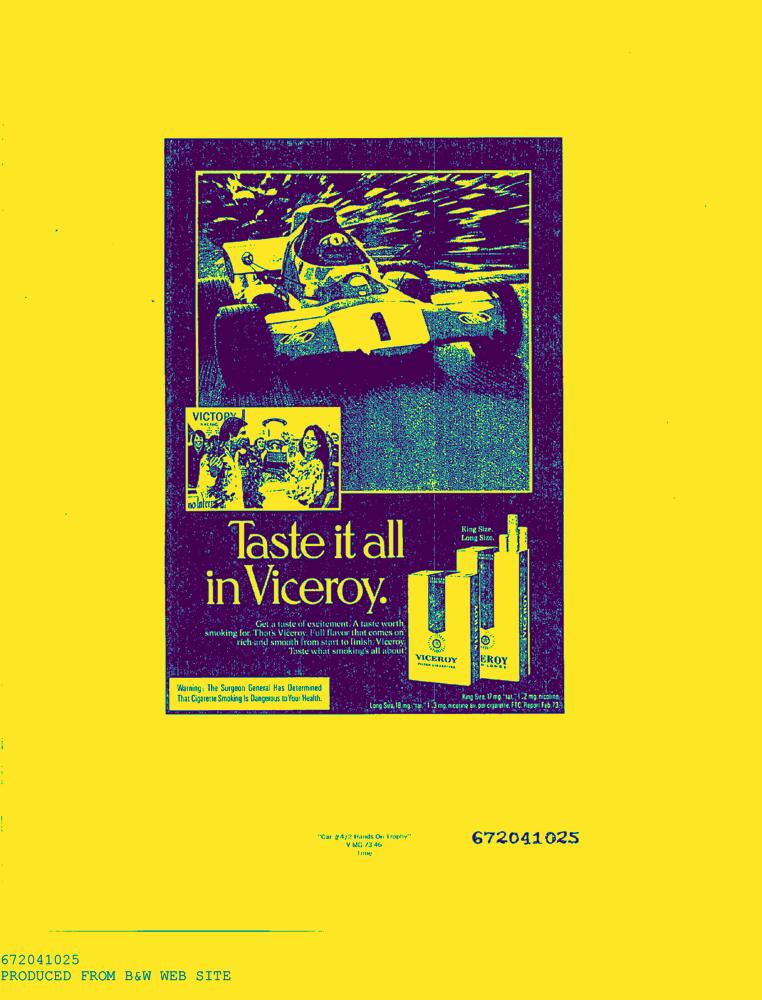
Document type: AD